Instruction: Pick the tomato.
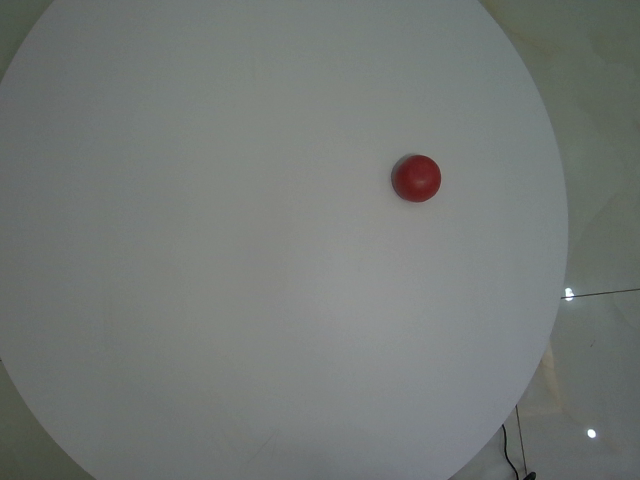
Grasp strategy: vertical